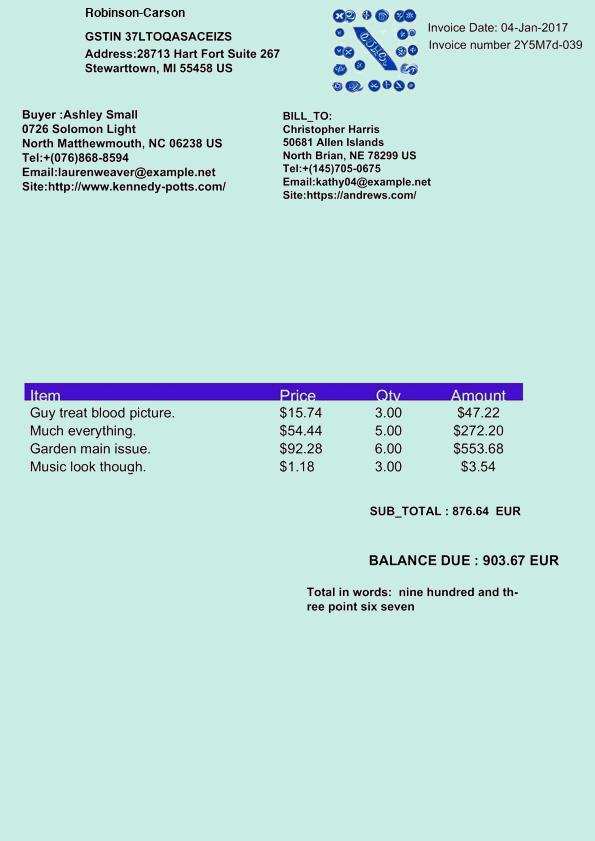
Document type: Invoice